Question: How is the history relevant to the case?
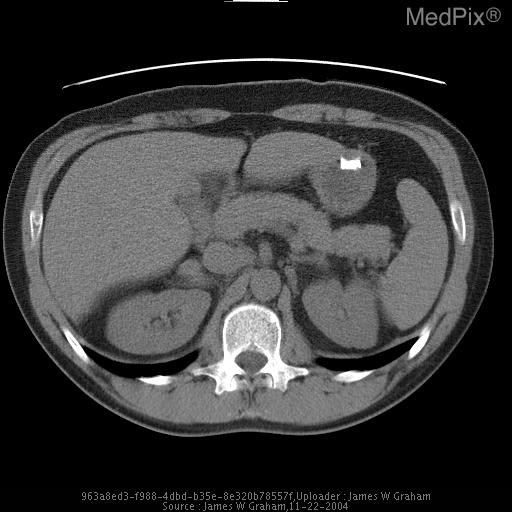
Answer: The patient's history of 38 year old healthy male with past medical history significant only for recent onset hypertension. Presented to the Emergency Department with acute onset of left flank pain. is key in understanding the case.